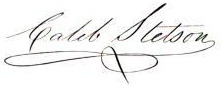
Signature of: caleb stetson